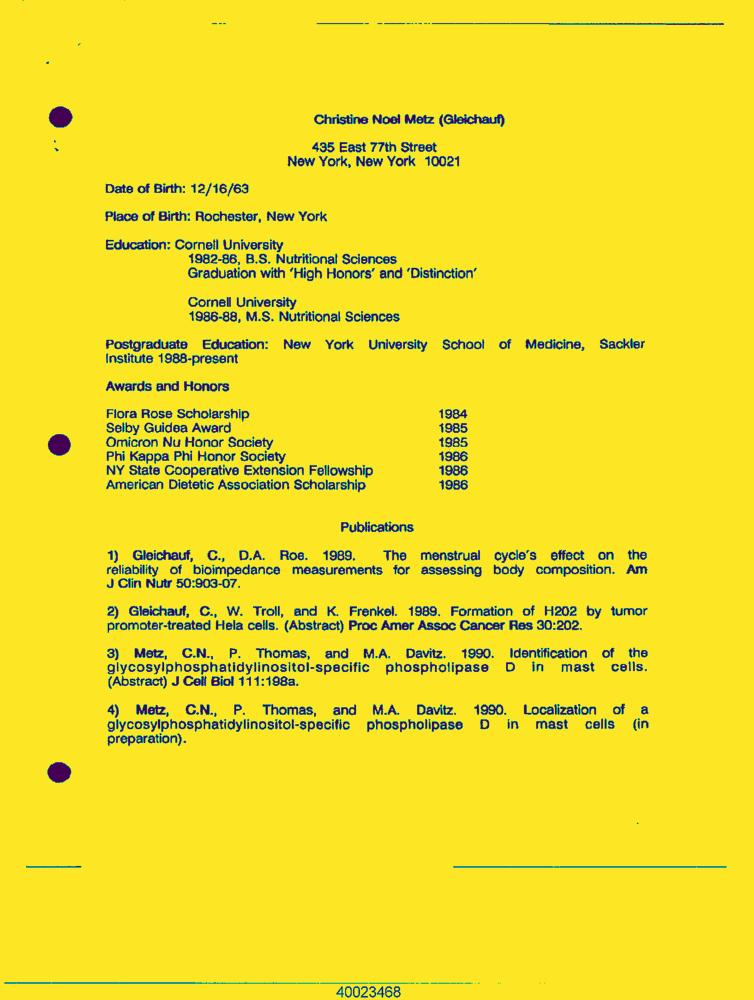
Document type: Resume-Doc